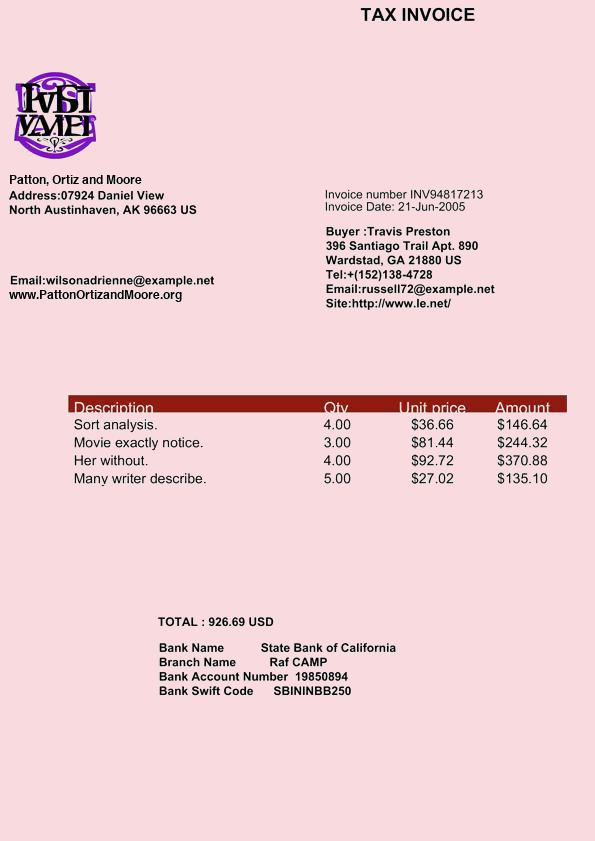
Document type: Invoice